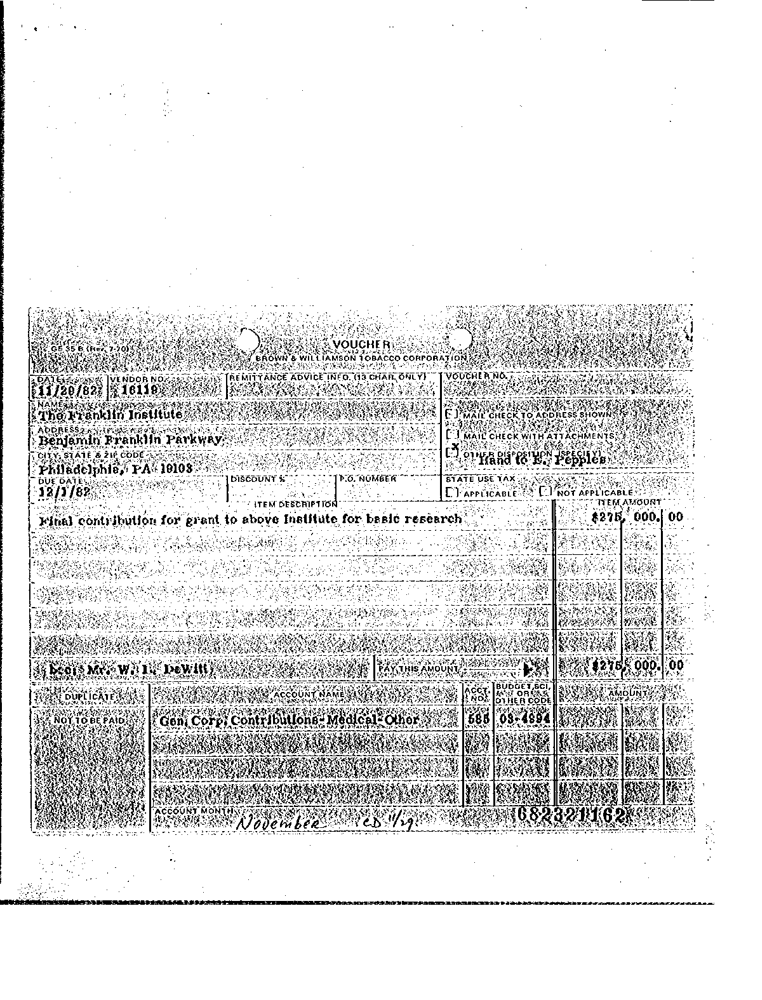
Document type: Invoice